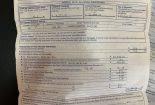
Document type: Invoice